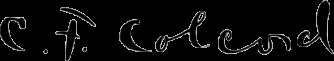
Signature of: charles francis colcord